Question: Which state is mentioned in the document?
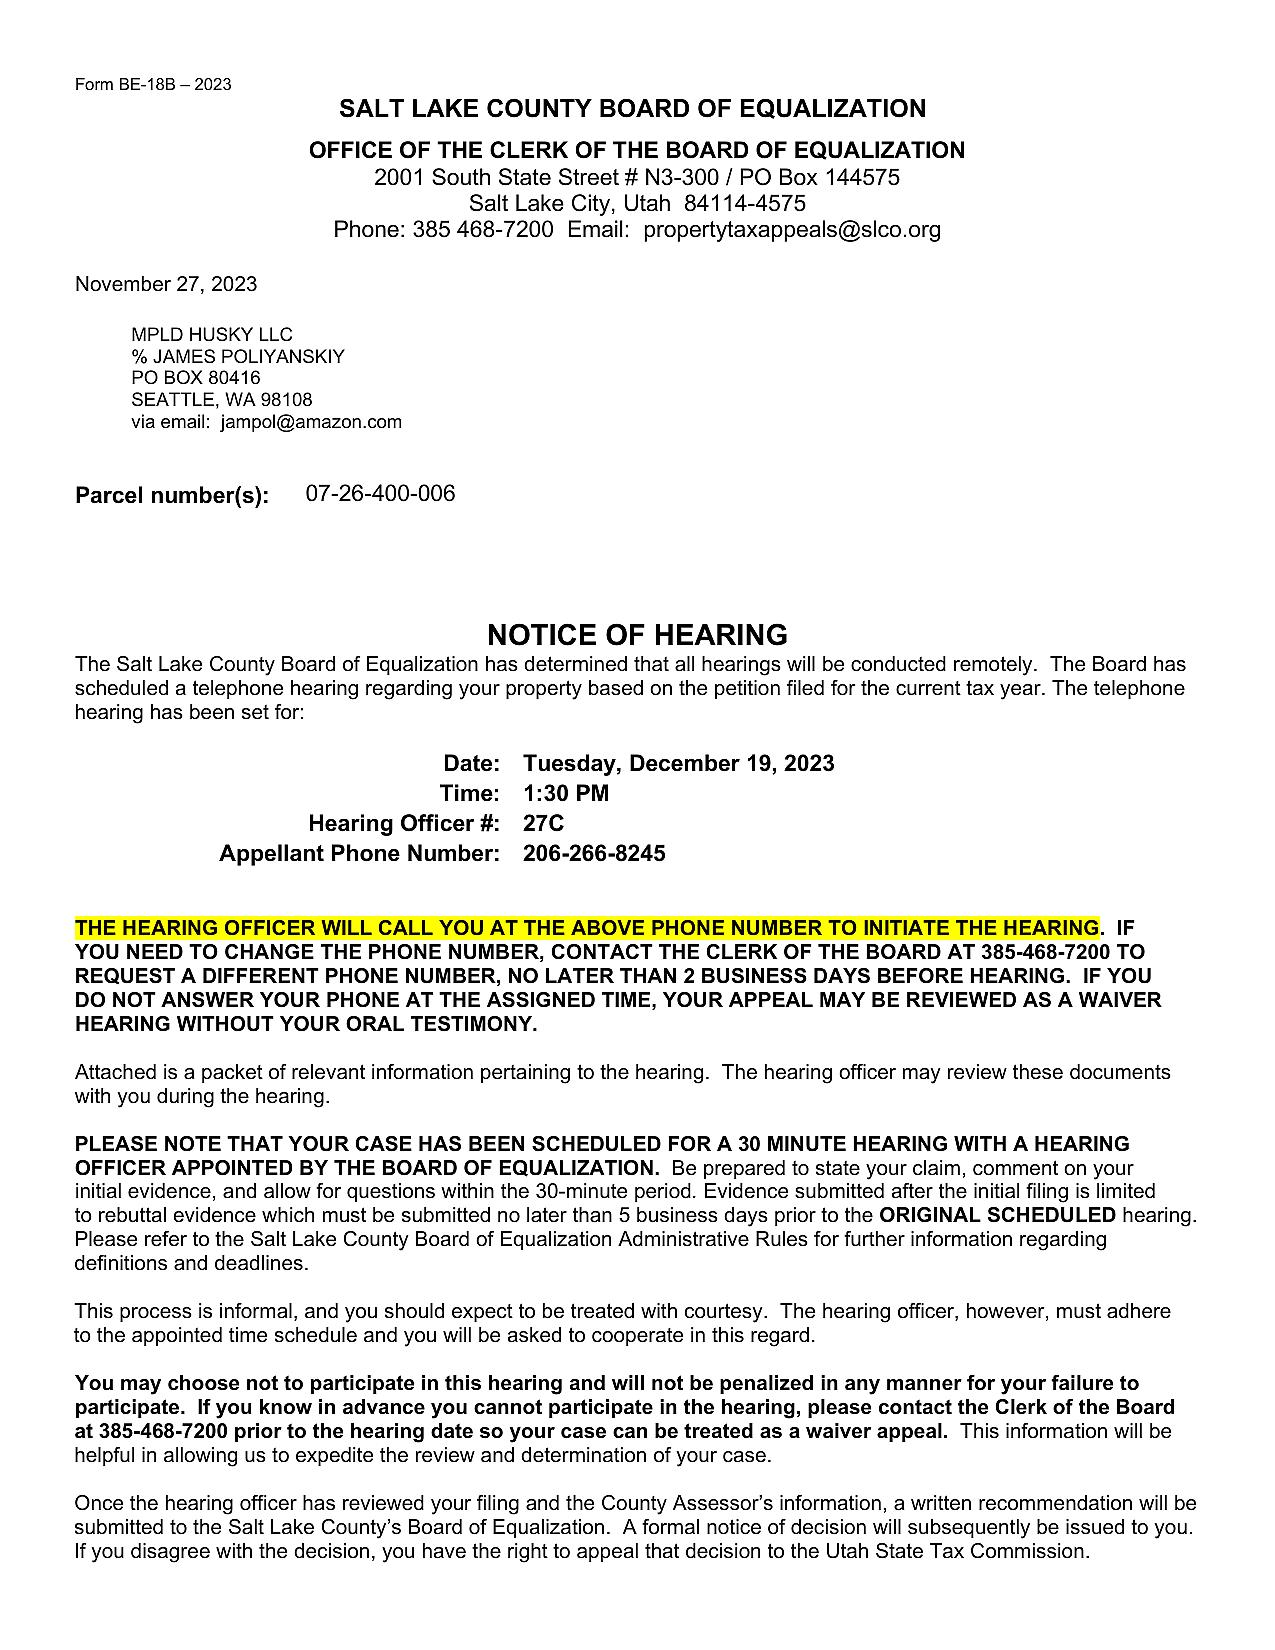
Answer: "Utah"